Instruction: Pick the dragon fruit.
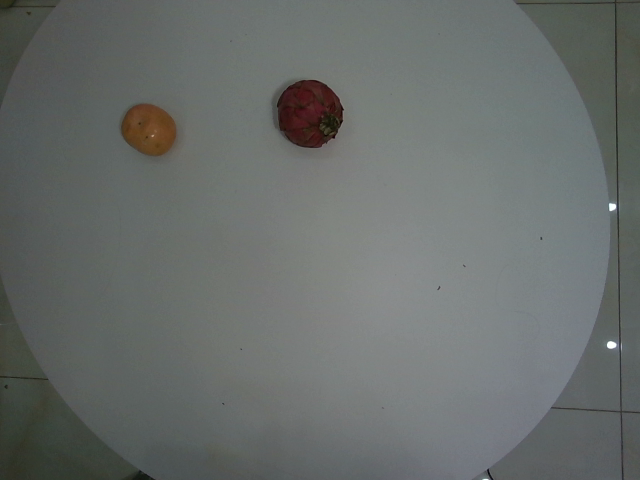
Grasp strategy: vertical